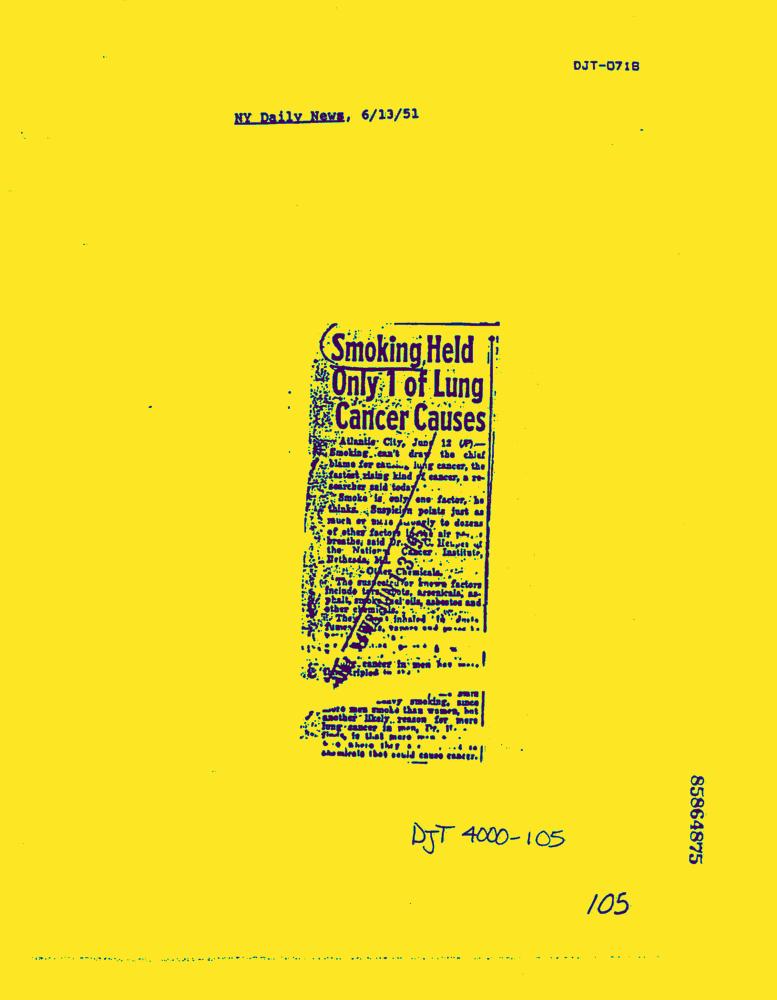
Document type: News-Article